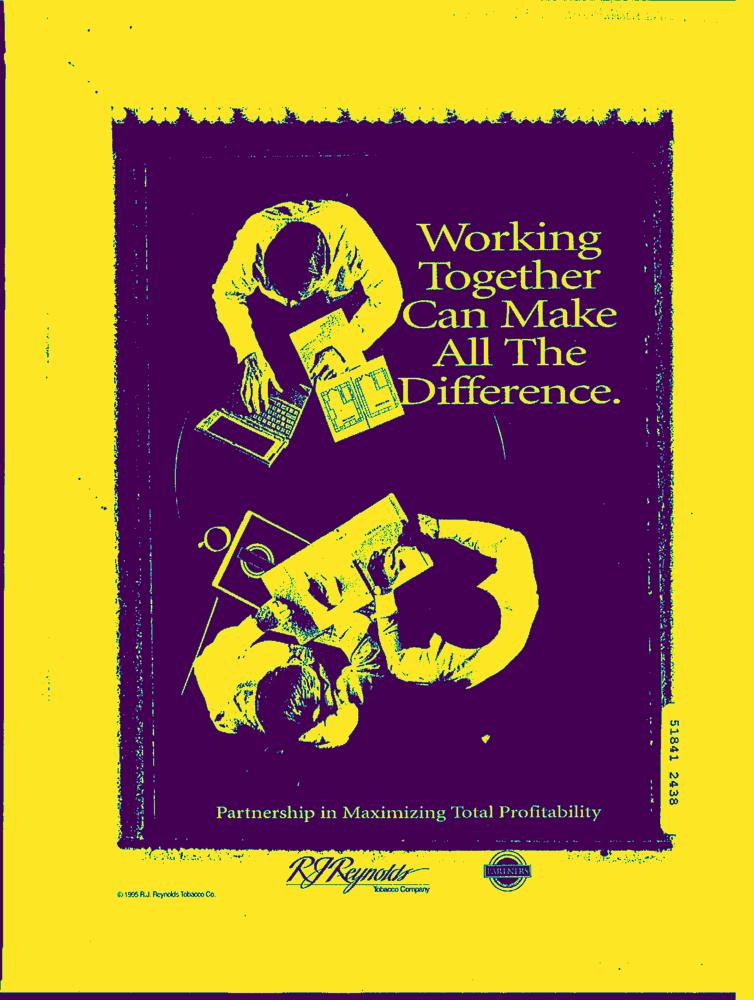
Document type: AD